Extract the amount written in words, the amount in digits, the name of the payee, the date on the cheque, and the bank's name from the image.
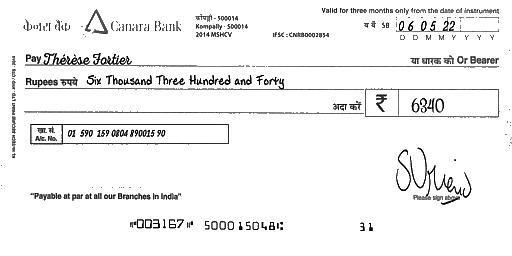
amt_in_words: Six Thousand Three Hundred and Forty
amt_in_figures: 6340
payee_name: Thérèse Fortier
bank_name: Canara Bank
cheque_date: 06/05/22